Question: What do the imaging results show?
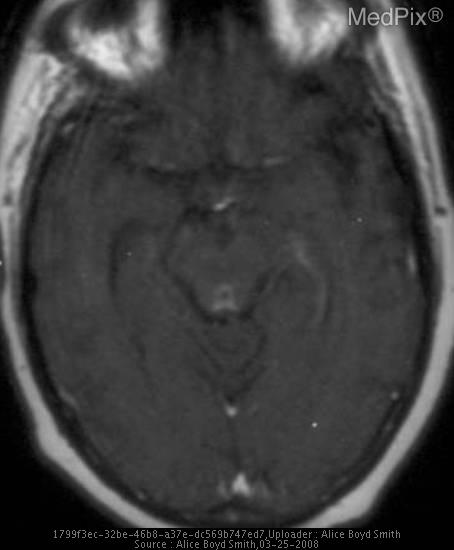
Answer: The imaging shows •  T2 hyperintensity within the both thalami
•  T2 hyperintensity of the periaqueductal grey matter
•  Enhancement of both mamillary bodies
•  Enhancement of the periaqueductal grey matter Axial T2 FLAIR demonstrates hyperintensity in the bilateral thalami, and periaqueductal grey matter.  Post contrast imaging reveals enhancement in the periaqueductal grey matter, and bilateral mamillary bodies..